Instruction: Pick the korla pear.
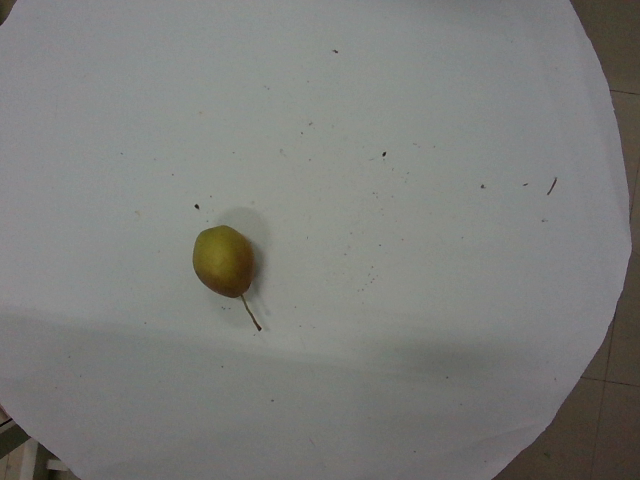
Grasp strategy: vertical